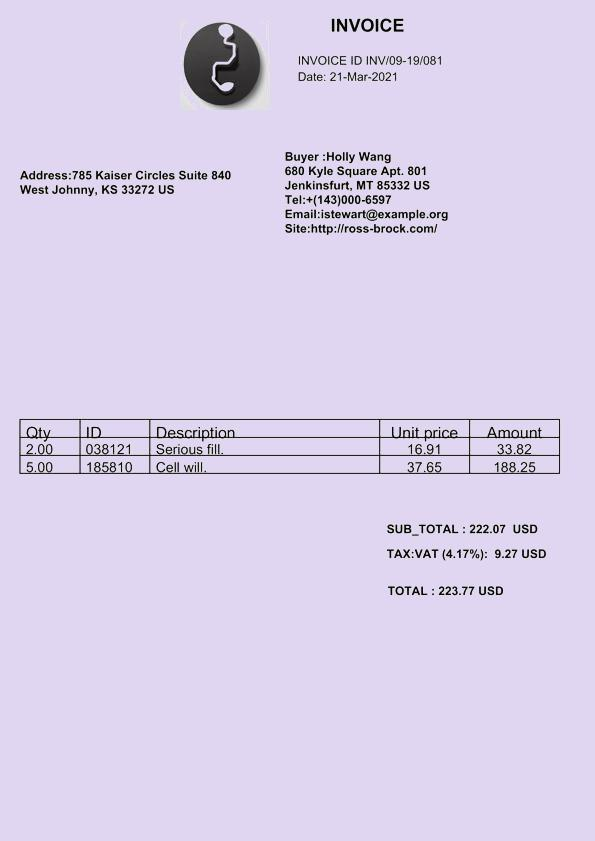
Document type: Invoice